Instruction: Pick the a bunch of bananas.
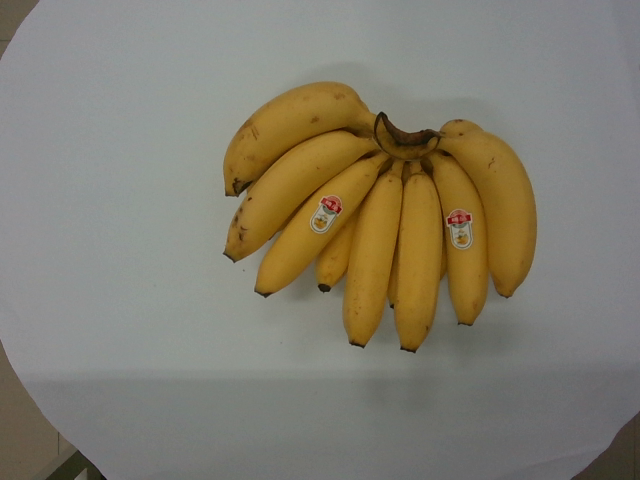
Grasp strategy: vertical